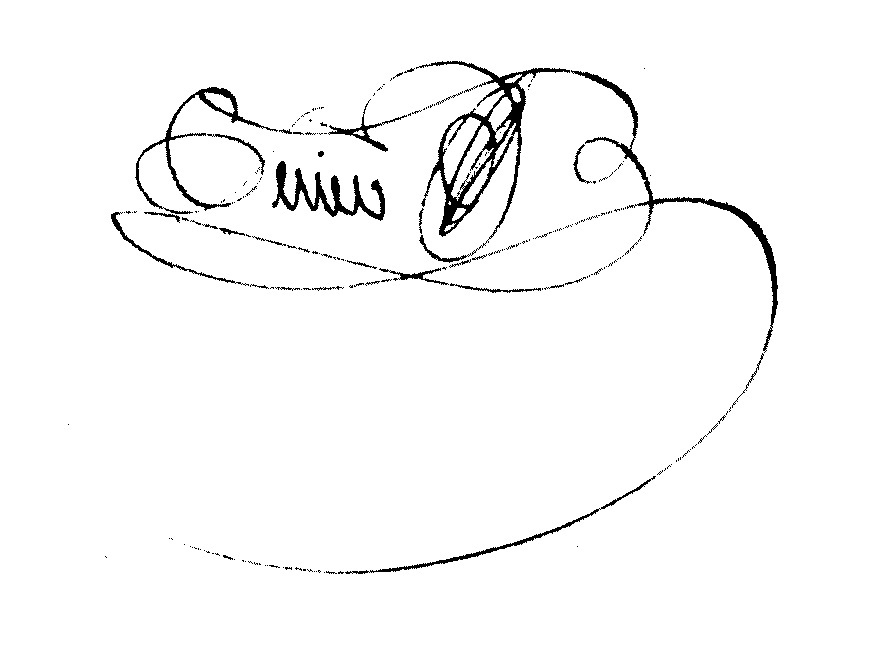
Signature of: marin gabriel louis françois périer